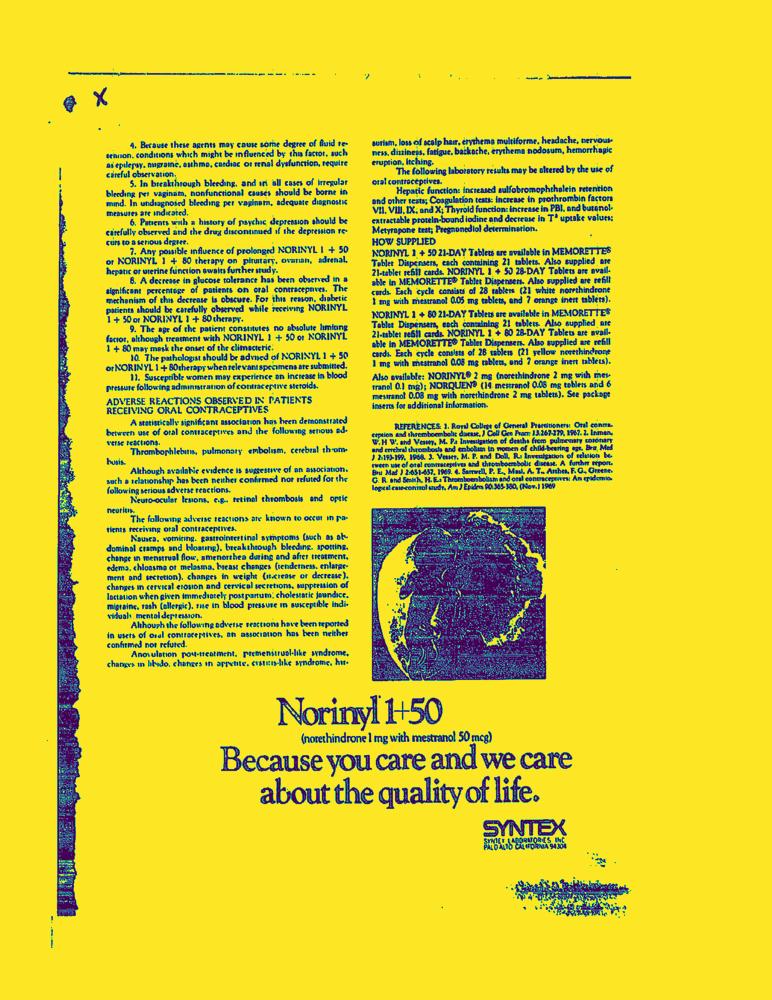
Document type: AD